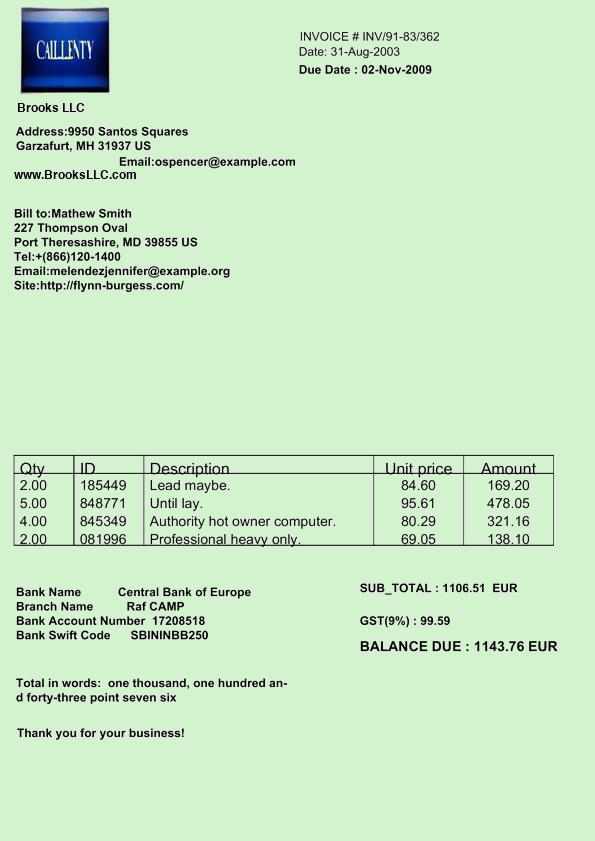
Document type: Invoice